Question: Which state is mentioned in the document?
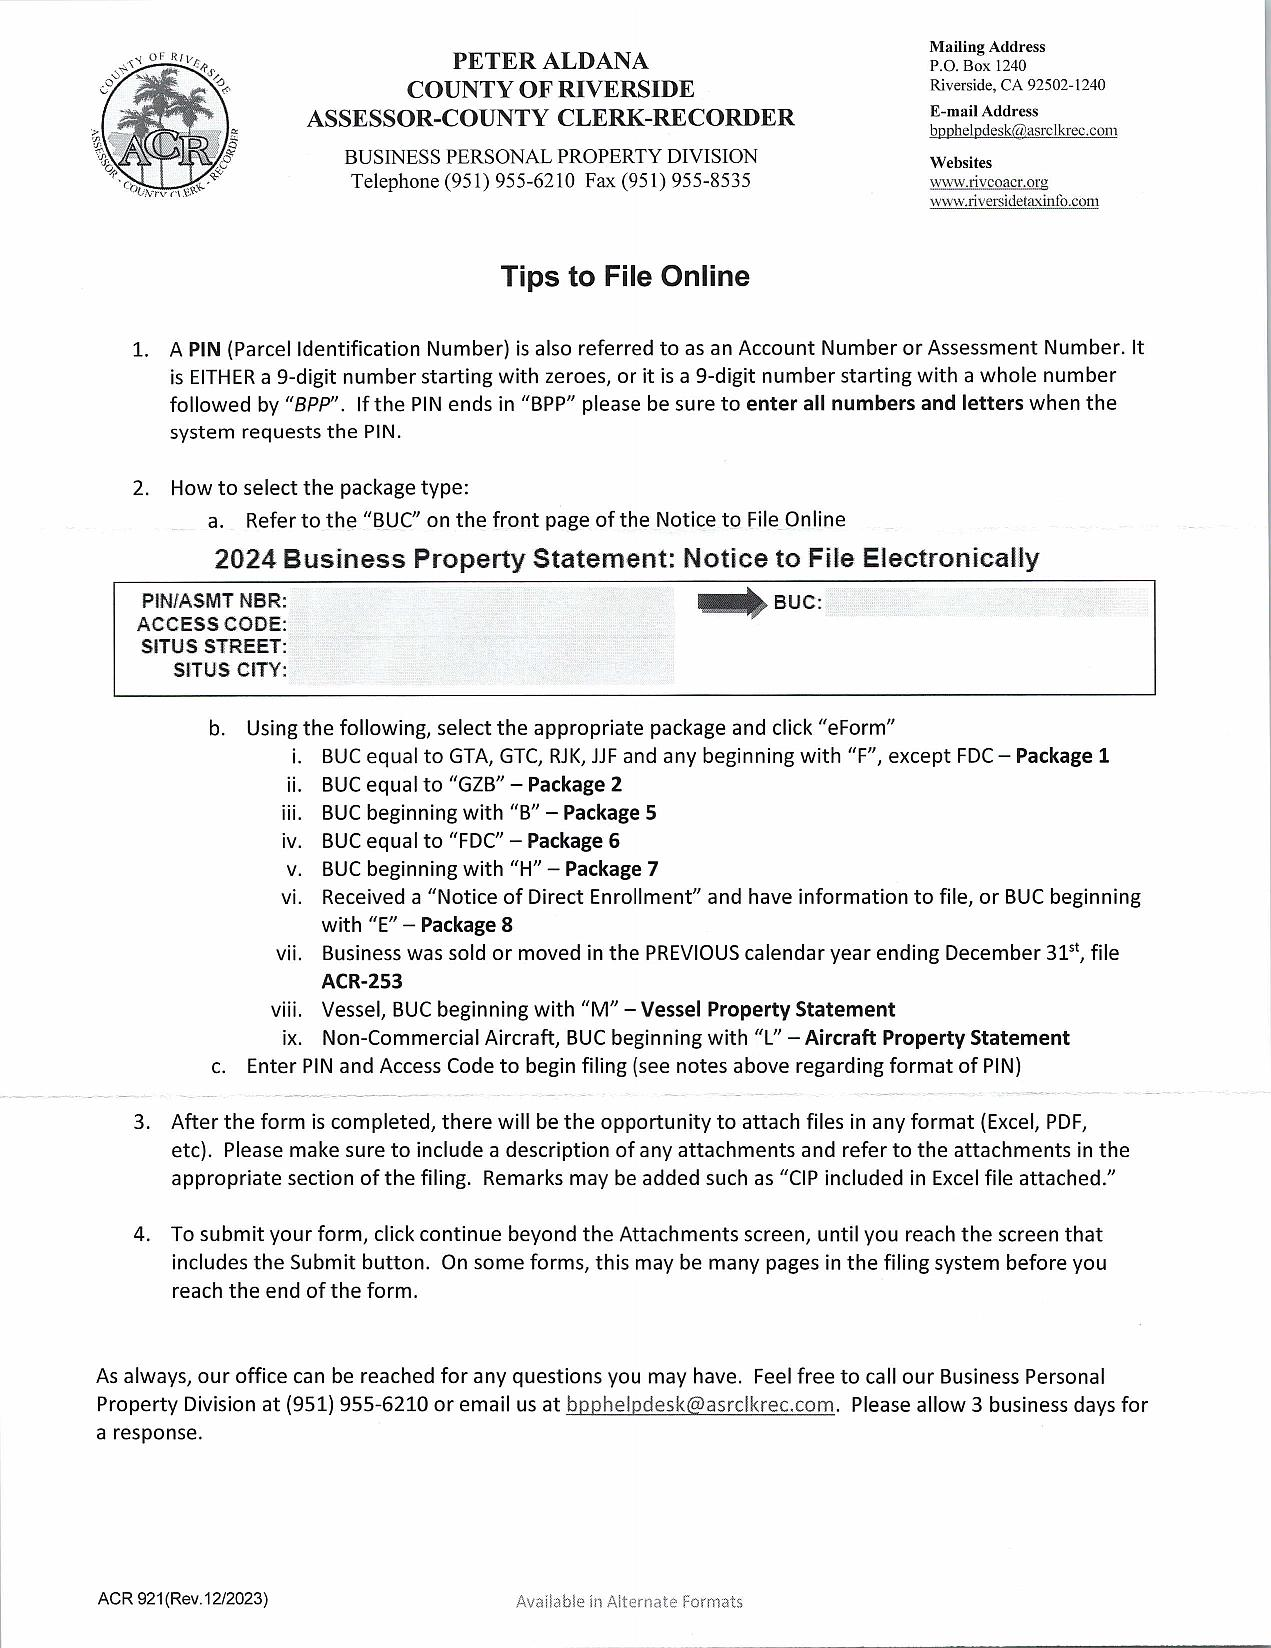
Answer: "California"